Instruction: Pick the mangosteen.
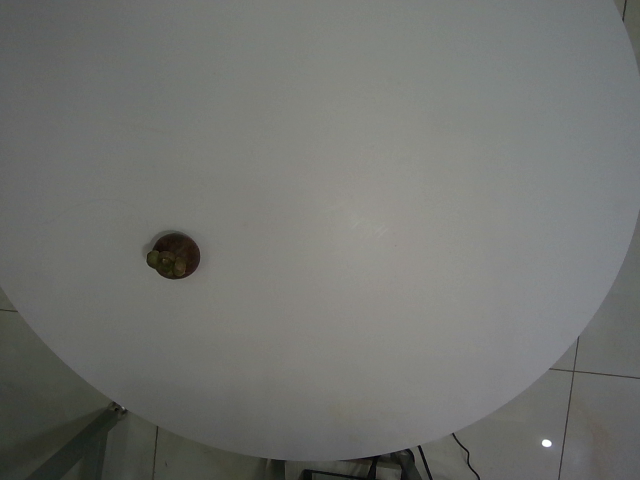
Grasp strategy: vertical